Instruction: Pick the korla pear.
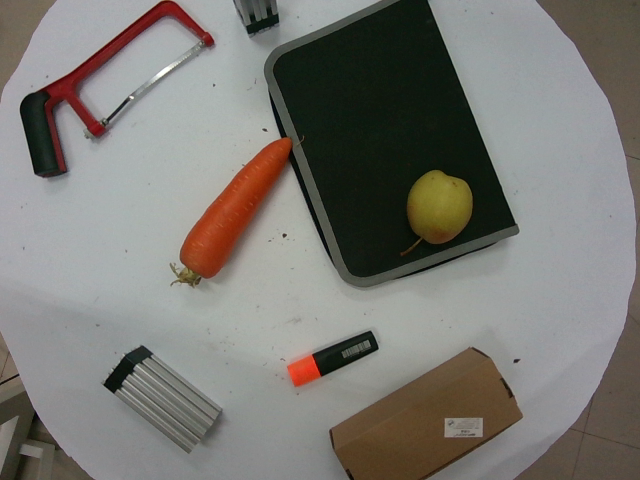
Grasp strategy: vertical